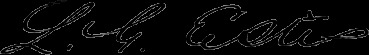
Signature of: lewellyn g estes